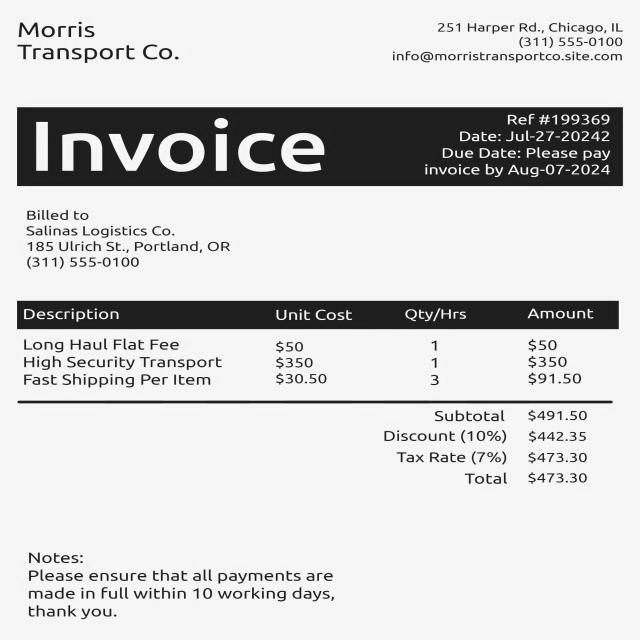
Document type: Invoice